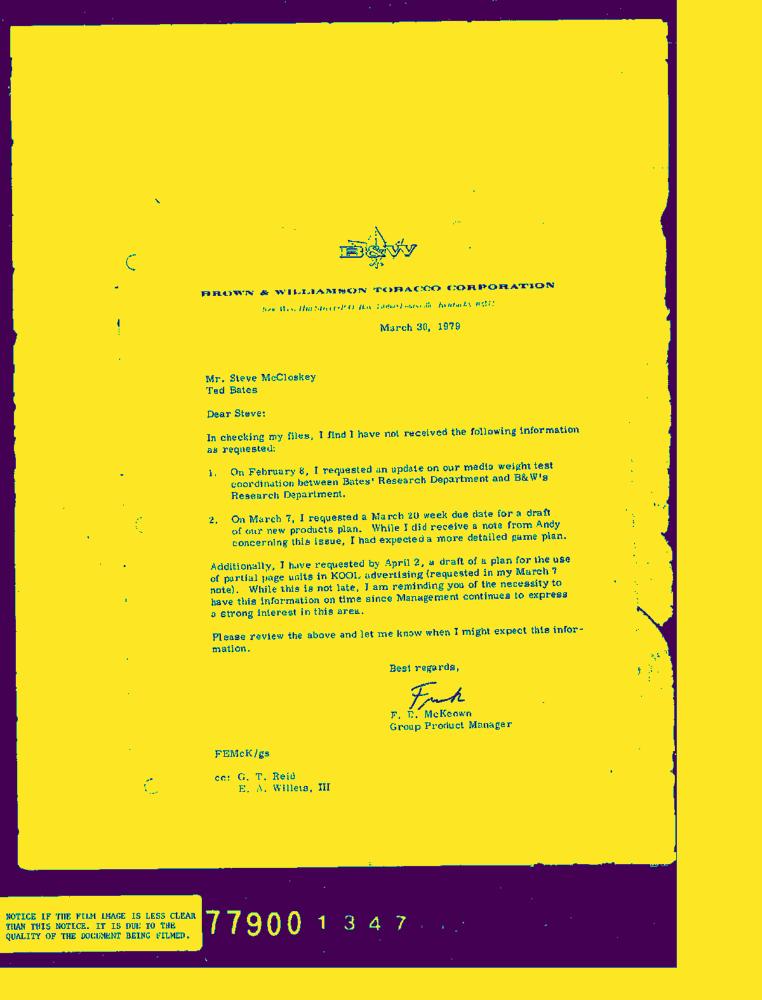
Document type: Letter-Doc